Question: What is the potential diagnosis?
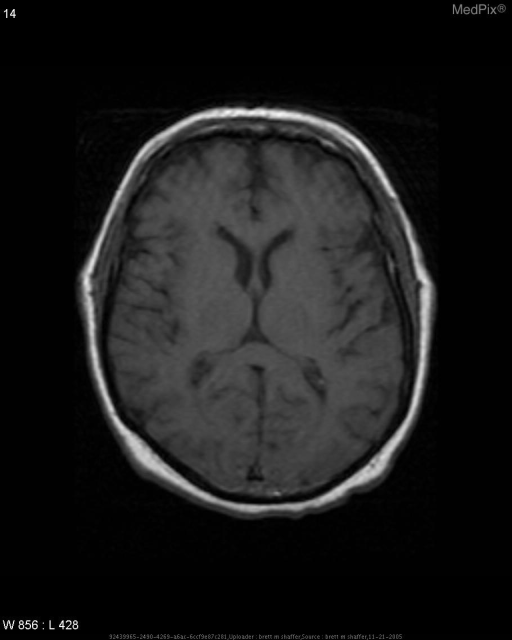
Answer: The possible diagnosis includes Alzheimer disease, frontal and temporal dementia, HIV and HSV encephalitis, hydrocephalus, metabolic disorders, multi-infarct dementia, diffuse Lewey body disease, Hashimoto encephalopathy..